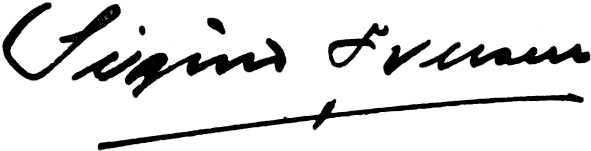
Signature of: sigurd iversen